Question: What type of tax is indicated in the document, personal property or real estate?
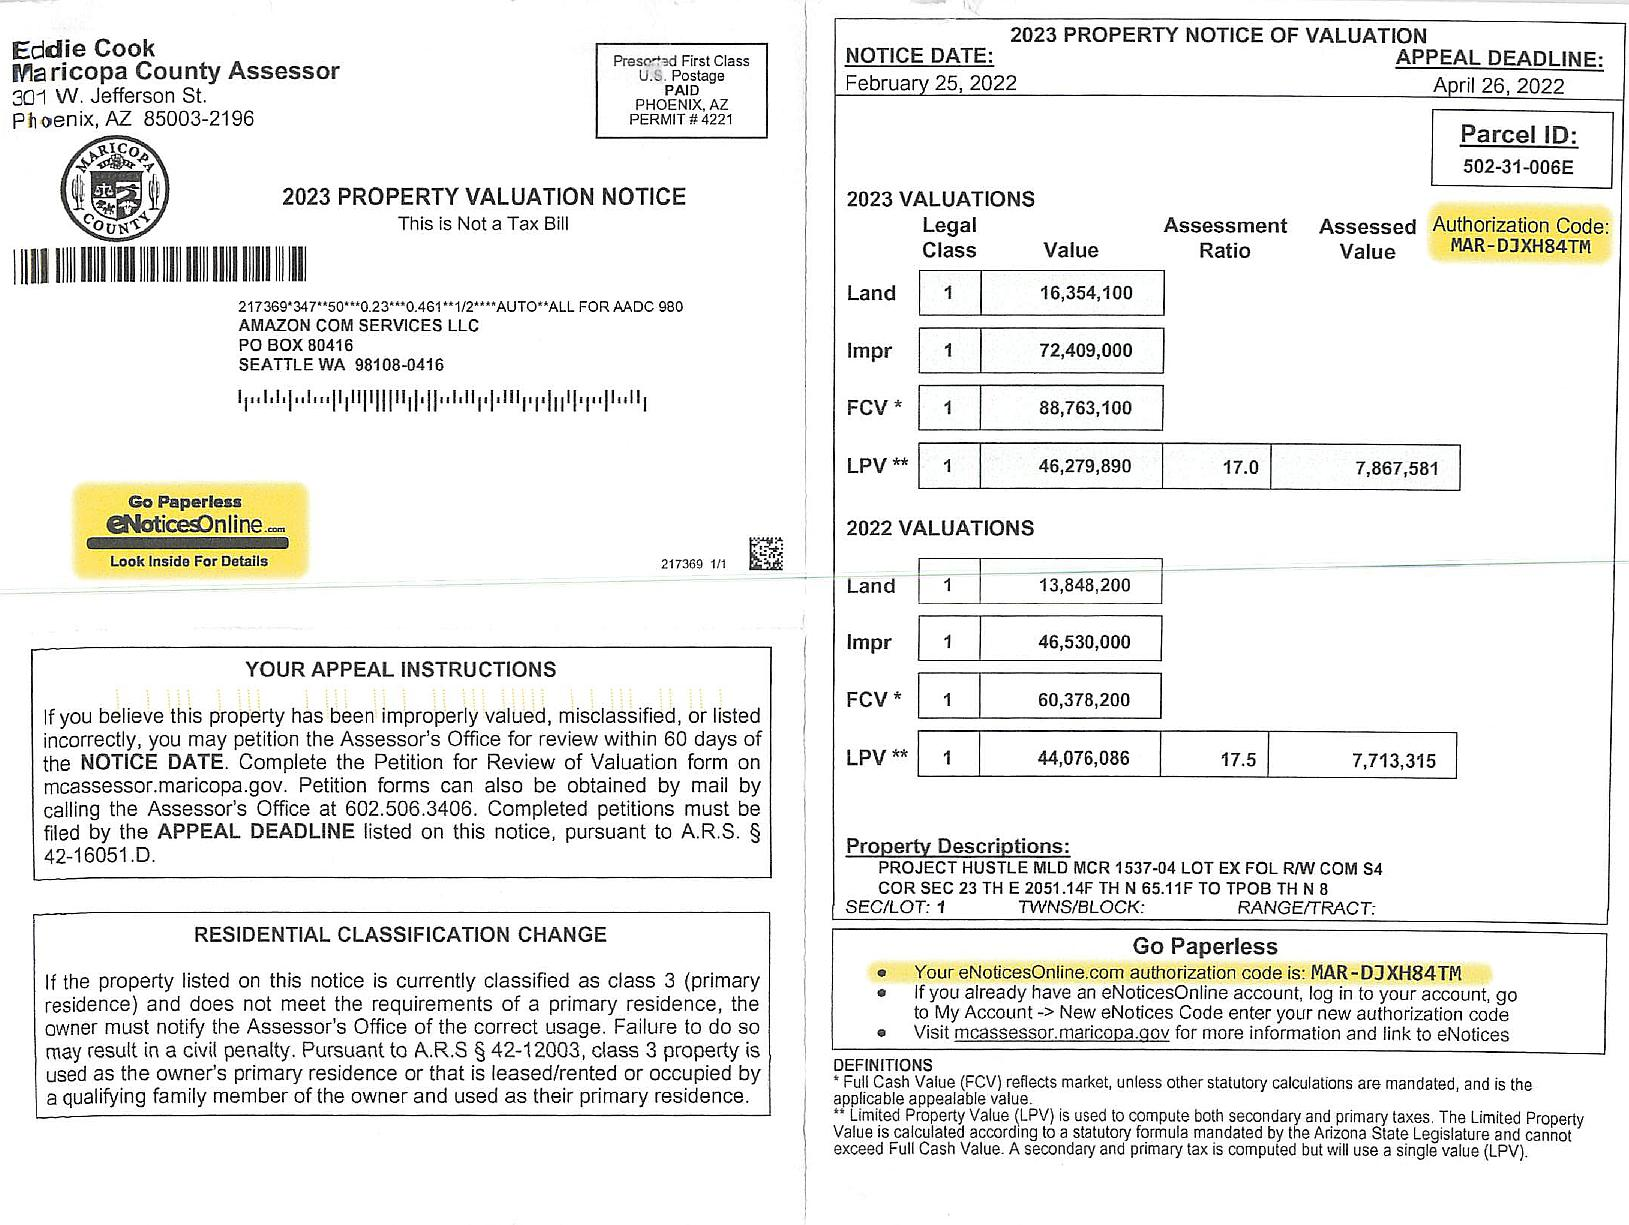
Answer: "Real Estate Tax"